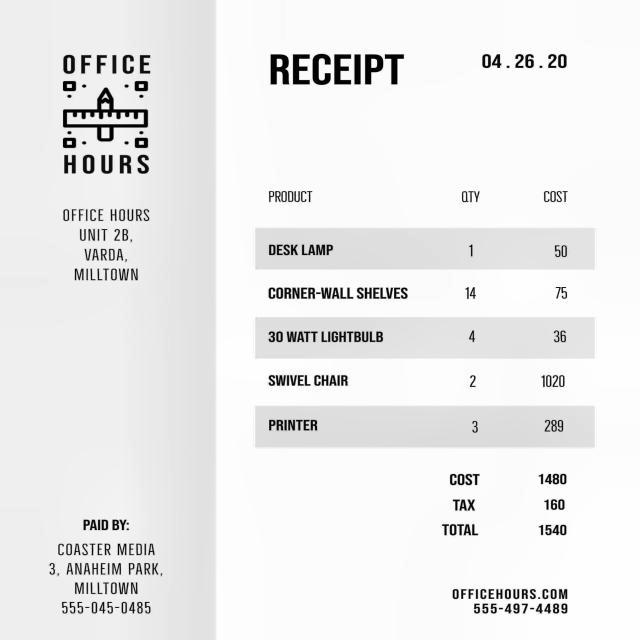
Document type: Invoice